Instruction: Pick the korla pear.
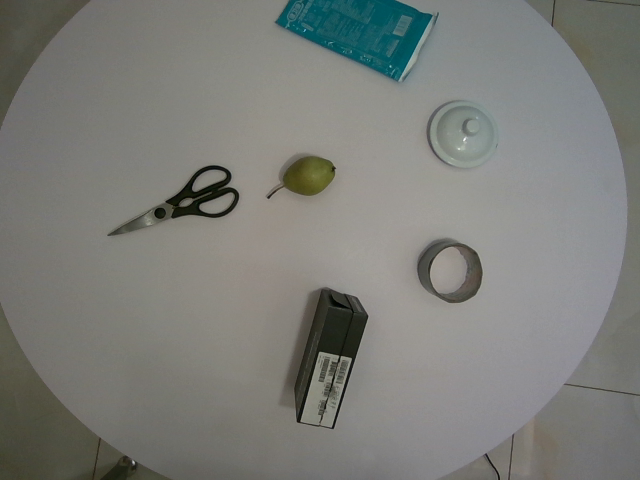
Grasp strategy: vertical